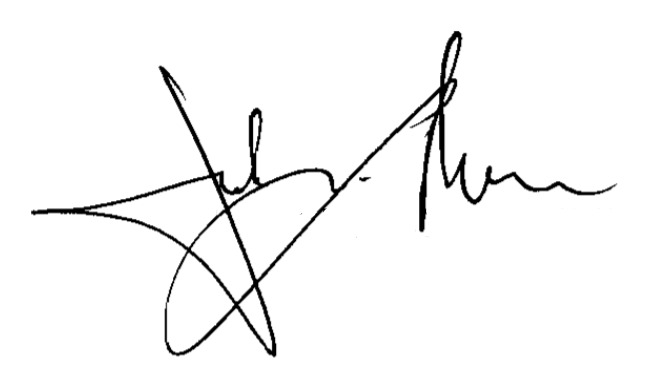
Signature of: liroy